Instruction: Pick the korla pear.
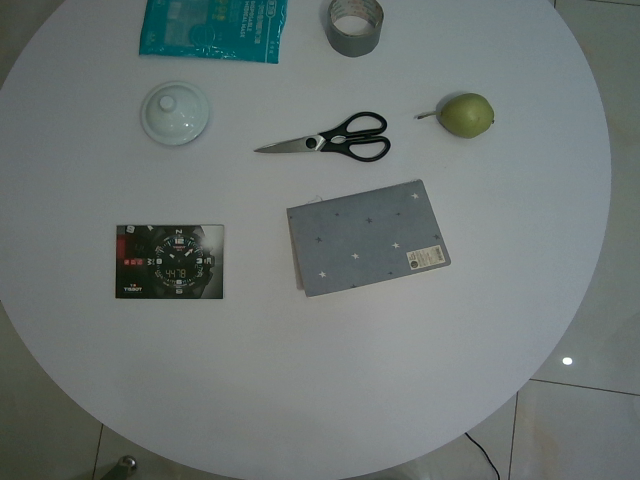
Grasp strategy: vertical